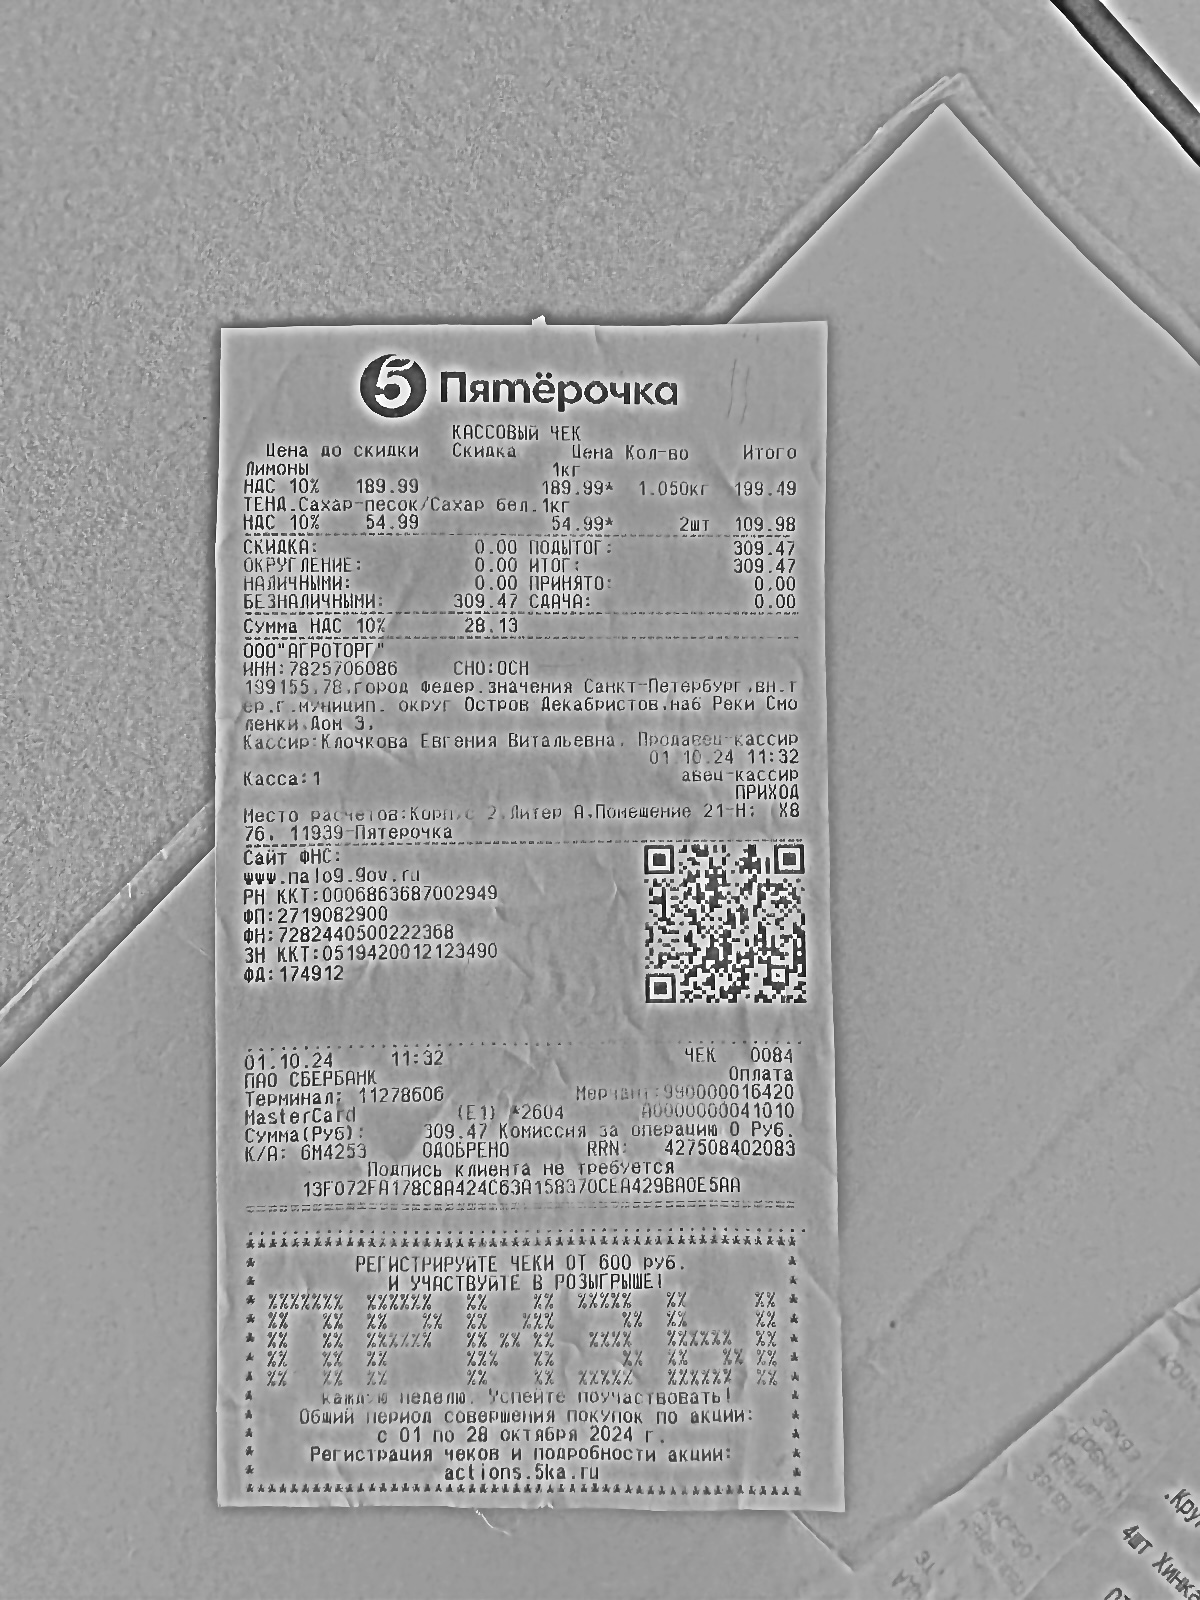
Продавец: ООО "АРГОТОРГ"
ИНН: 7825706086
Дата: 01.10.24 11:32
Товары: Сахар - песок / Сахар - бел. 1кг; Сахар - песок / Сахар - бел. 1кг
Количество: 1.050; 2.000
Цена: 189.99; 54.99
Сумма: 199.49; 109.98
Итого: 309.47